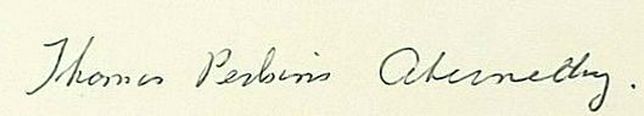
Signature of: thomas perkins abernethy